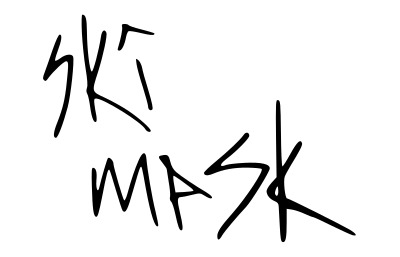
Signature of: ski mask the slump god